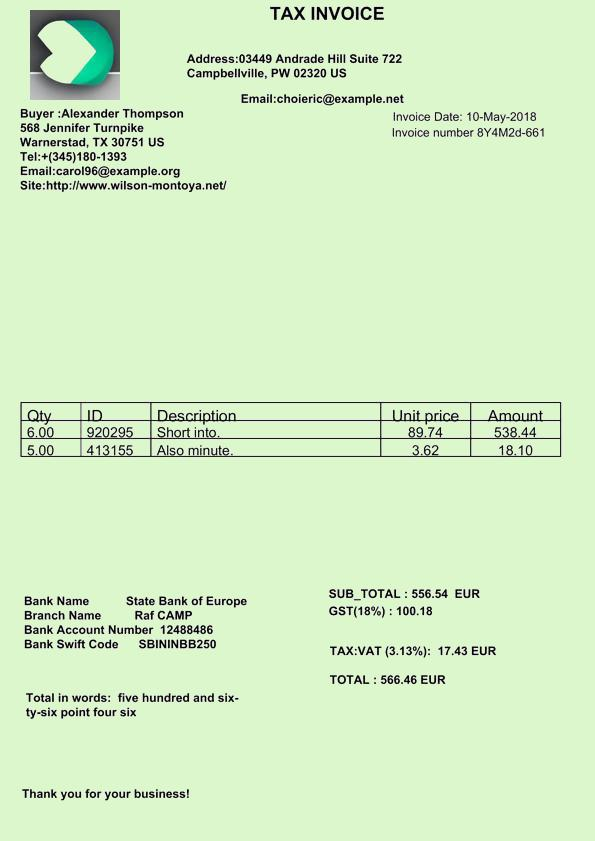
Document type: Invoice